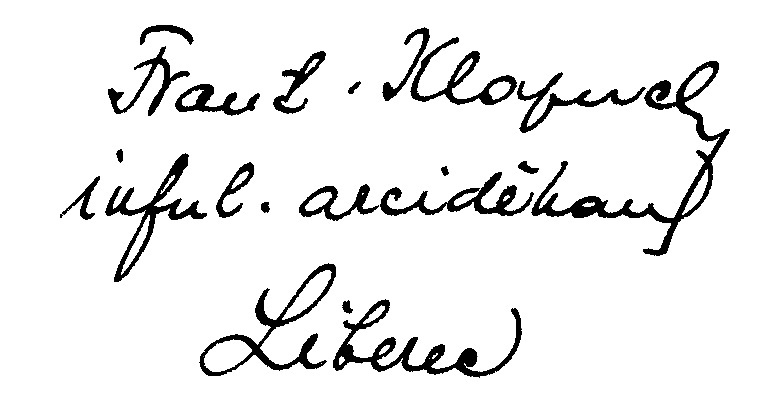
Signature of: františek klapuch